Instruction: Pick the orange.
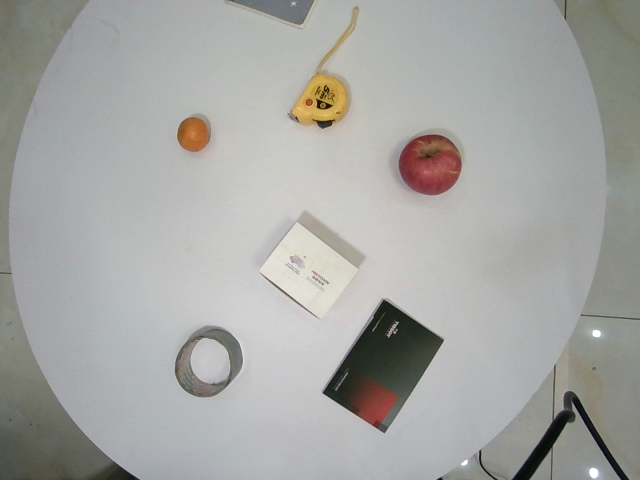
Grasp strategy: vertical